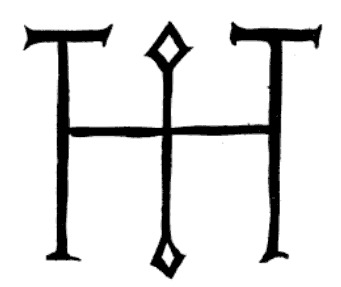
Signature of: otto i the great